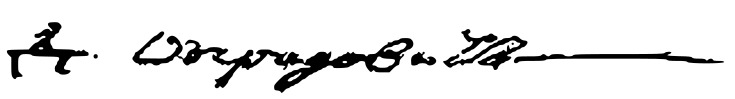
Signature of: dositej obradović